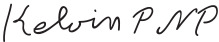
Signature of: william thomson 1st baron kelvin